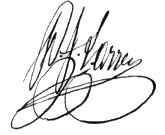
Signature of: dominique jean larrey